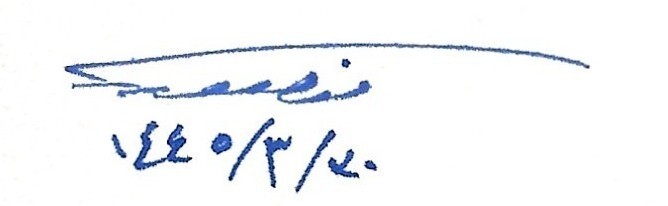
Signature of: manṣūr mahrān